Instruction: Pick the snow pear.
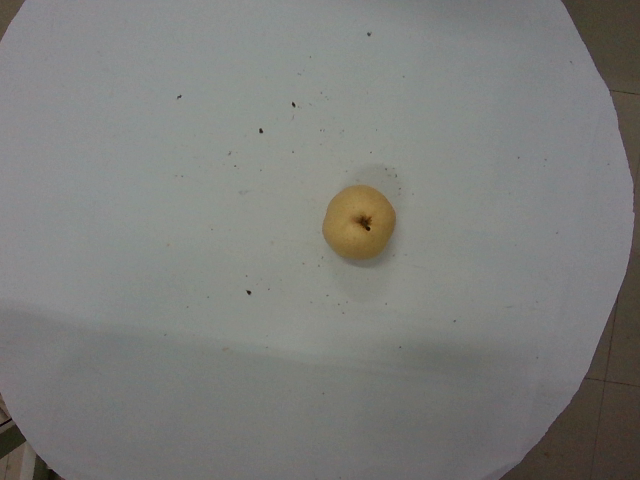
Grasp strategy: vertical